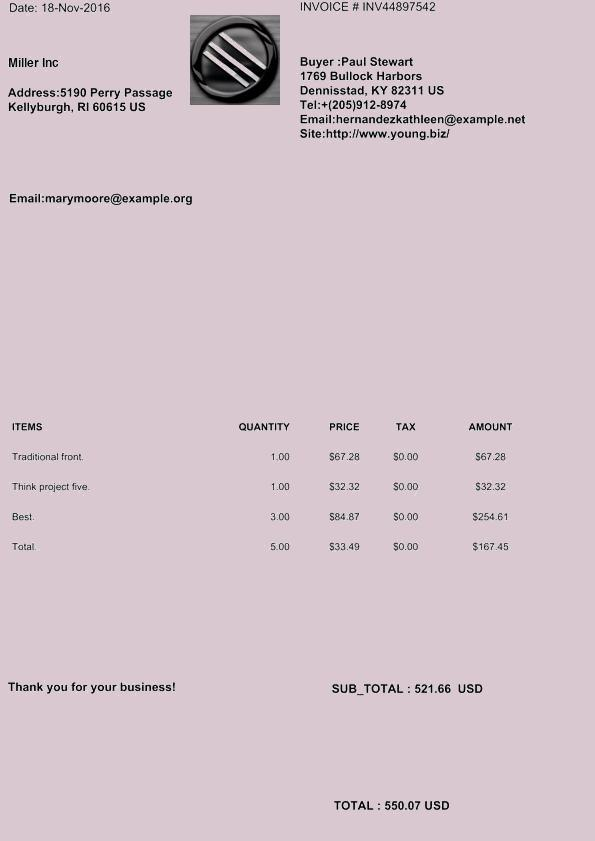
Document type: Invoice